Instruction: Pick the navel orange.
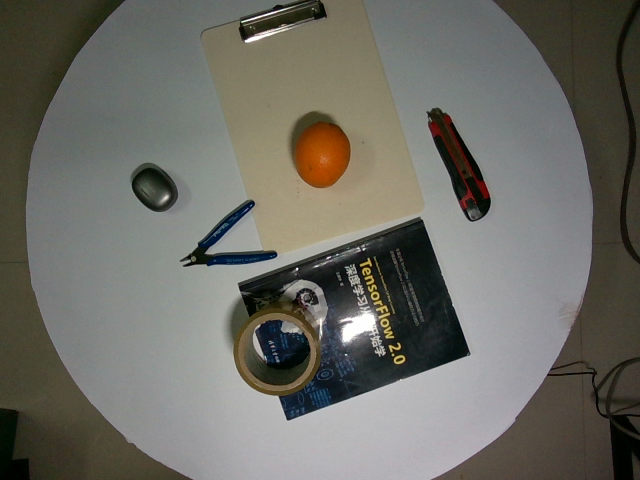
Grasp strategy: vertical